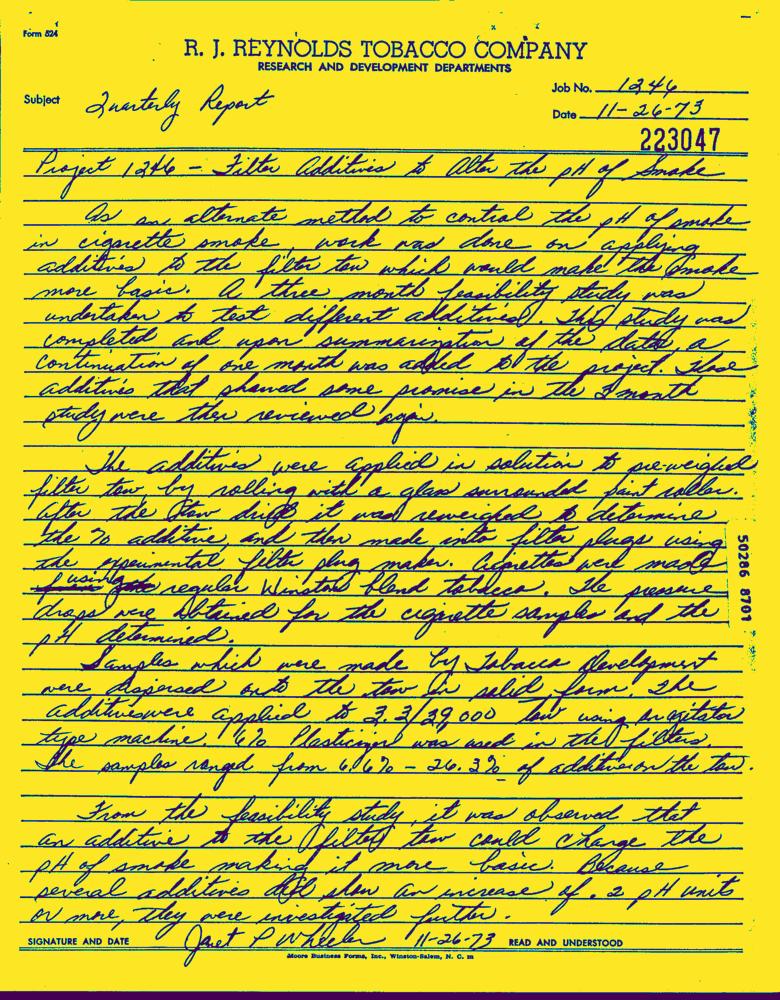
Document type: Hand-Written